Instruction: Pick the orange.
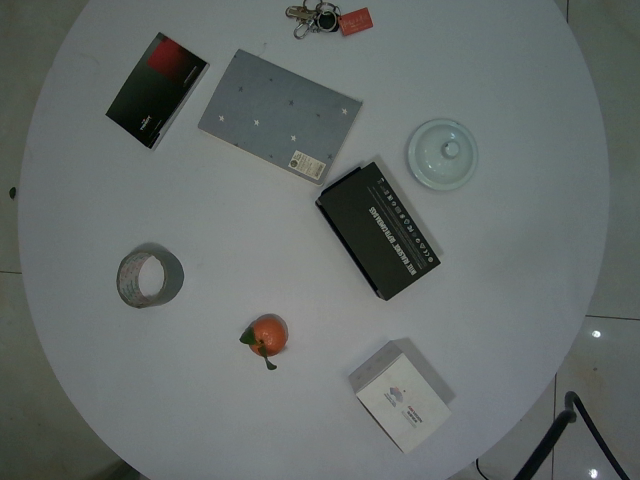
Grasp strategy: vertical